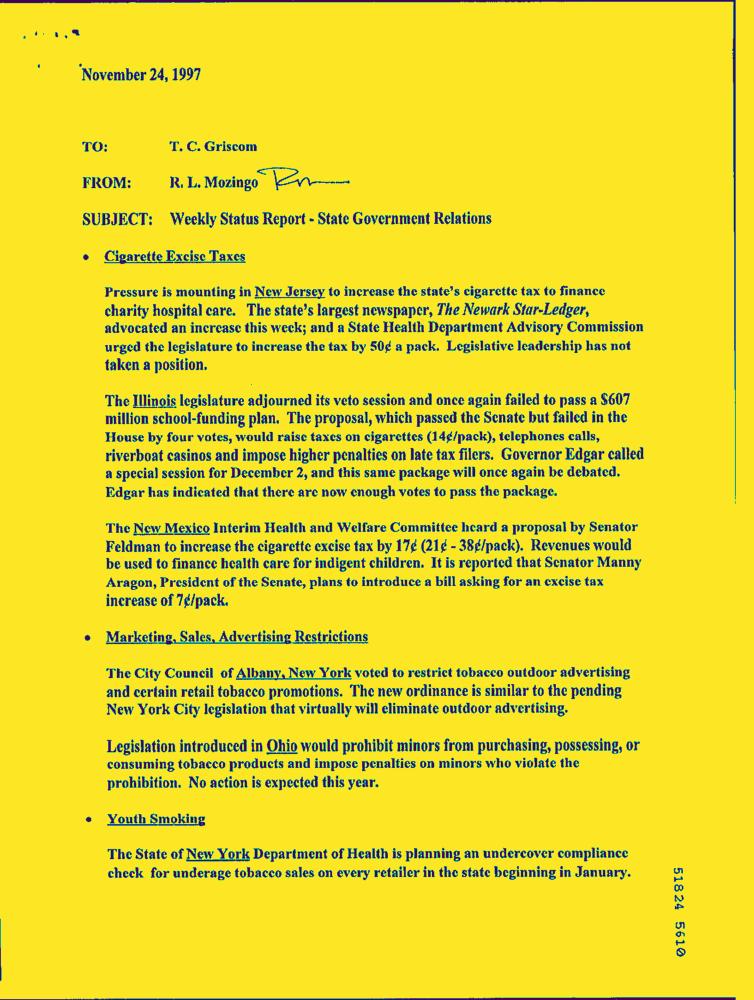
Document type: Letter-Doc